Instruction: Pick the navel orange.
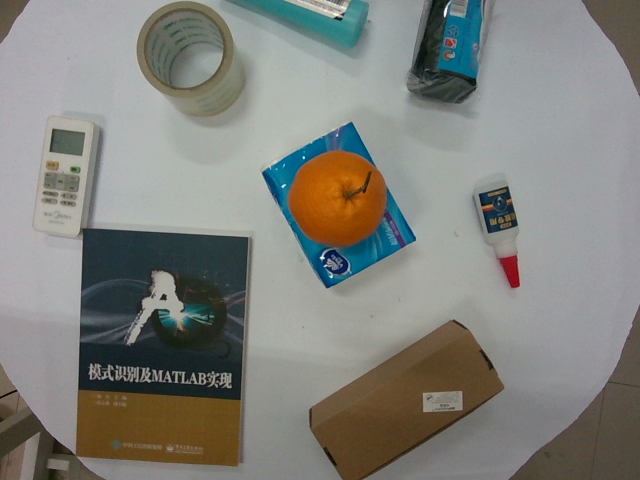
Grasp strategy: vertical